Question: What is the main concern?
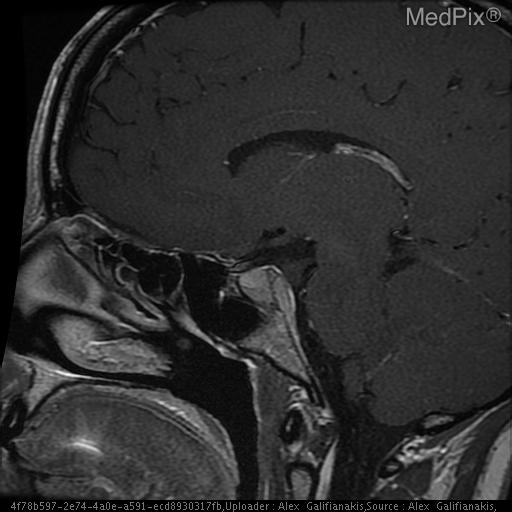
Answer: The findings suggest Avidly enhancing suprasellar mass distinct from the pituitary measuring approximately 3.3 x 2.5 x 3.5 cm. The mass surrounds the left cavernous internal carotid artery extending into the medial aspect of the right cavernous sinus.

The tumor extends anteriorly to the left orbital apex.  There is suprasellar and pontine cistern extension also coursing along the posterior margin of the majority of the clivus. There is posterior extension of the mass surrounding the left 5th cranial nerve involving Meckel's cave as well as surrounding the cisternal portion of the 5th cranial nerve. The mass extends to but not definitely within the left foramen ovale involving the left foramen rotundum as well. The mass abuts the left margin of the basilar artery and the left anterior margin of the mid brain. It extends into the posterior-superior aspect of the sphenoid sinus as well.

A fluid intensity, non-enhancing structure is seen along the posterior margin of the above described mass filling the superior pontine cistern with extension into the left suprasellar cistern measuring 2.3x1.5x1.2 cm.. The mass involves the left cavernous sinus, surrounds the carotid, and extends forward to the orbital apex, and backward to the tentorium and clivus.. The patient might have a history of 42 y.o. woman with elevated prolactin. Please evaluate for evidence of pituitary adenoma.